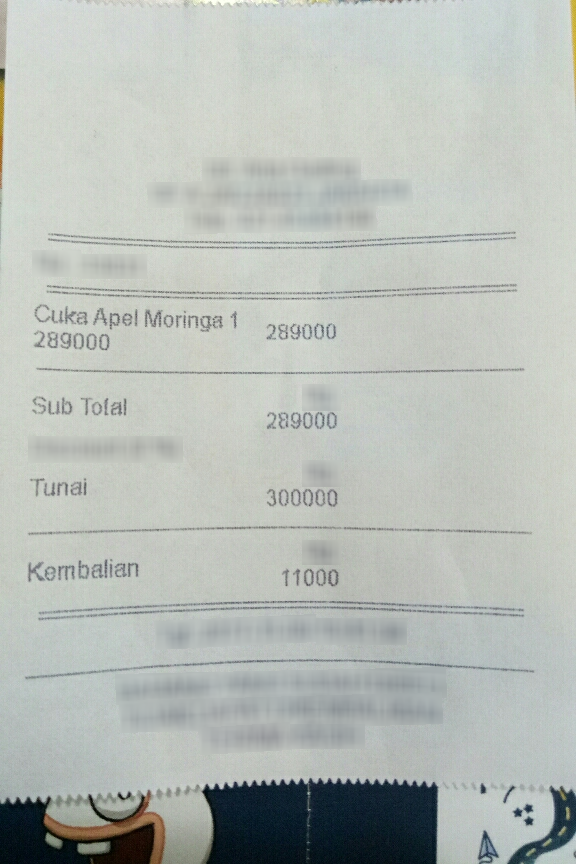
Extraction:
receipt: line_items: name: Cuka Apel Moringa
price: 289000
qty: 1
subtotal: 289000